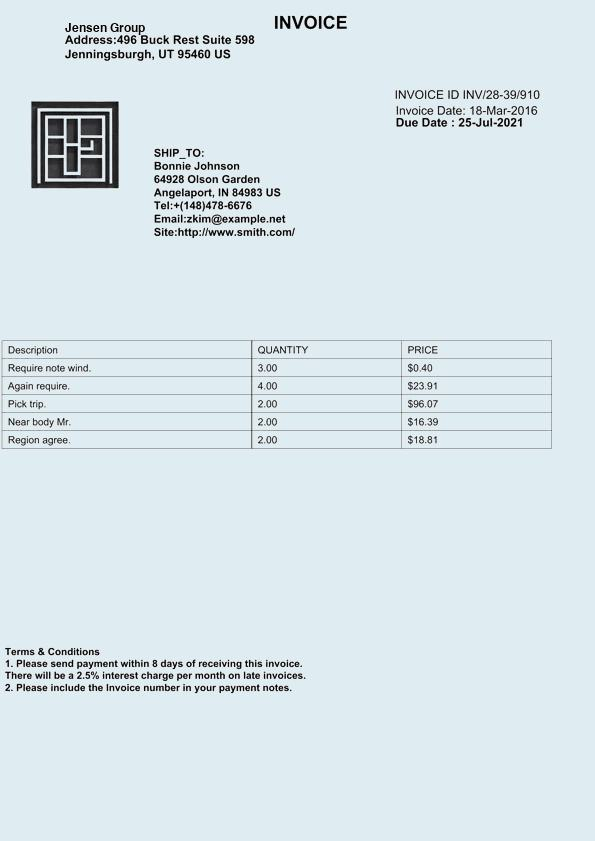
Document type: Invoice